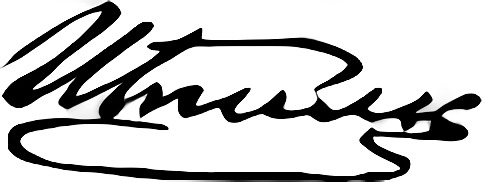
Signature of: grigoriy shpilko